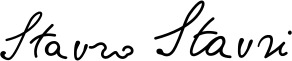
Signature of: stavro stavri